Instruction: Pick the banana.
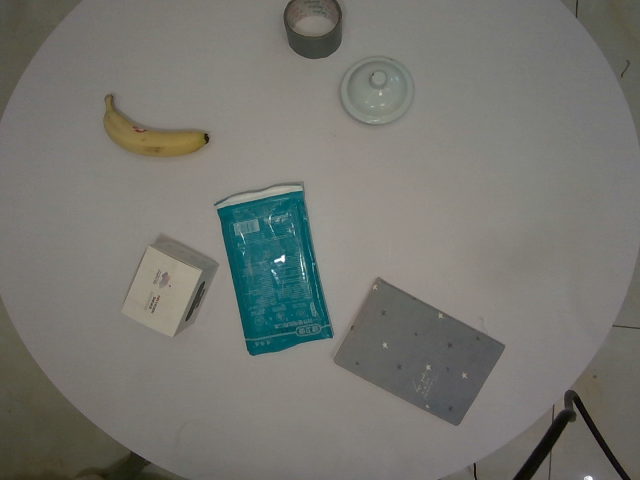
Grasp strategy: vertical